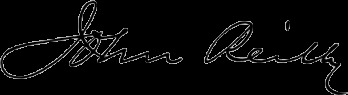
Signature of: john reilly